Question: What appears to be the issue?
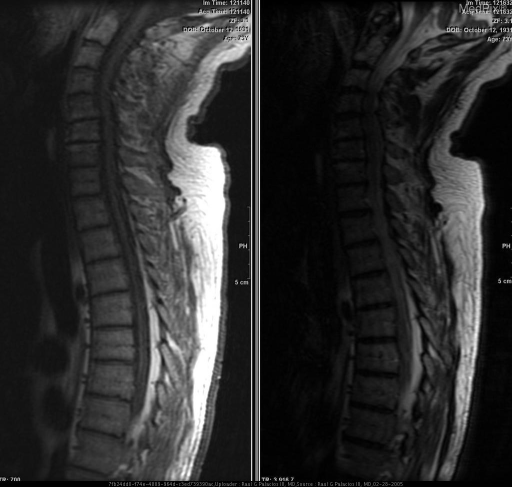
Answer: The findings suggest MRI of the spine demonstrates proliferation of the dorsal epidural fat associated with complete effacement of the dorsal sub arachnoid space from the T3 - T9 levels which results in moderate central canal stenosis mild ventral cord flattening at the T6-7 level.  There is also multilevel disk disease.. Side by side T1 and T2 weighted images of the sagittal spine shows proliferation of the epidural fat and moderate cord flattening at the T6-7 level.. The patient might have a history of 76 y.o. man presents with back pain and hyperreflexia in the lower extremities.  MRI of brain showed no focal abnormalities..